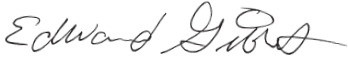
Signature of: eddie gibbs